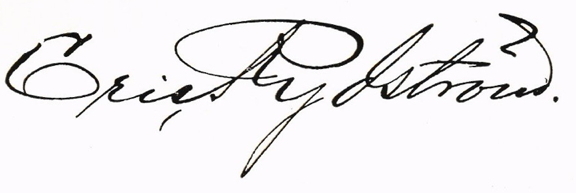
Signature of: erik rydström